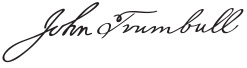
Signature of: john trumbull